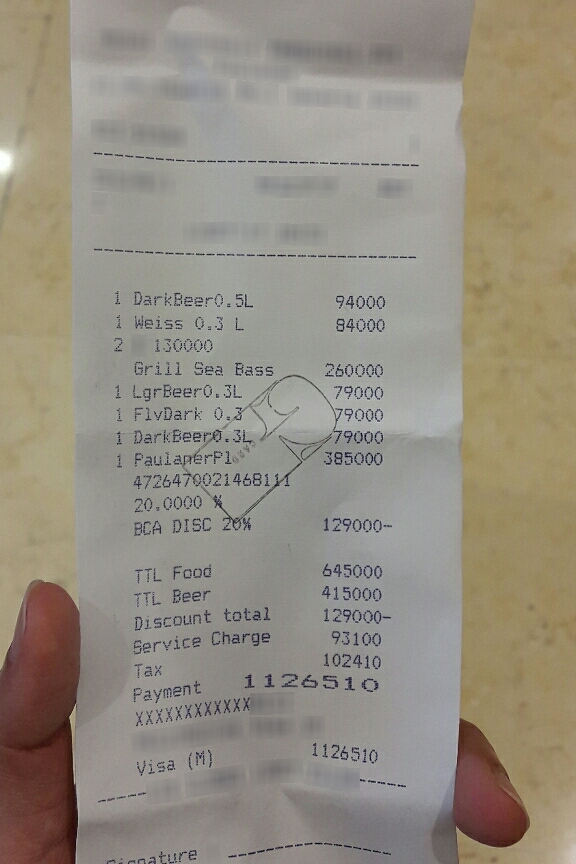
Number of items: 7
Service charge: 93100
Tax: 102410
Other charges: 645000 415000
Total: 1126510
OCR text regions:
text: 4726470021468111
text: 20.0000
text: %
text: BCA
text: DISC
text: 20%
text: 129000-
text: 1
text: DarkBeer0.5L
text: 94000
text: 1
text: Weiss
text: 0.3
text: L
text: 84000
text: 2
text: 130000
text: Grill
text: Sea
text: Bass
text: 260000
text: 1
text: LgrBeer0.3L
text: 79000
text: 1
text: FlyDark
text: 0.3
text: 79000
text: 1
text: DarkBeer0.3L
text: 79000
text: 1
text: PaulanerP1
text: 385000
text: TTL
text: Food
text: 645000
text: TTL
text: Beer
text: 415000
text: Discount
text: total
text: 129000-
text: Service
text: Charge
text: 93100
text: Tax
text: 102410
text: Payment
text: 1126510
text: Visa
text: (M)
text: 1126510